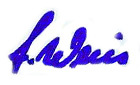
Signature of: lothar weise